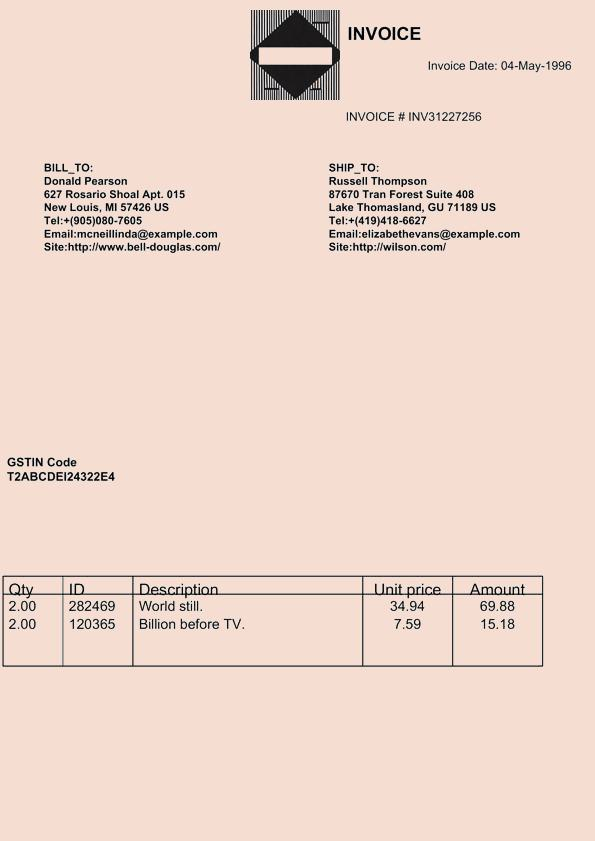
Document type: Invoice